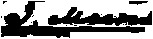
Signature of: jeremiah mason